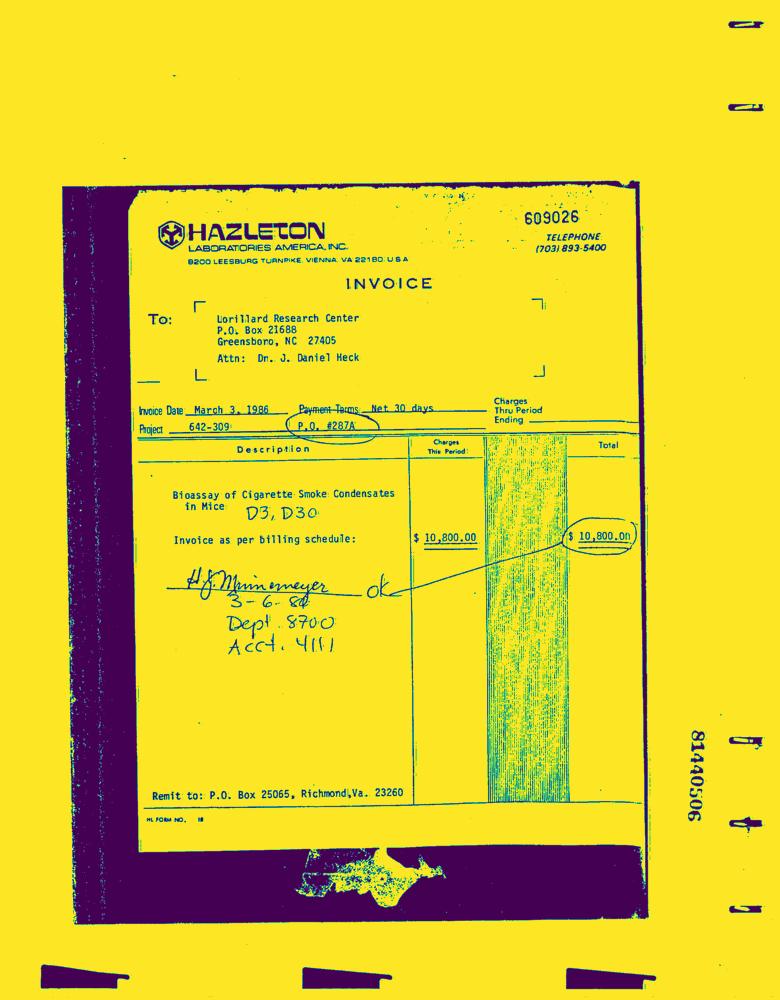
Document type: Invoice-Doc